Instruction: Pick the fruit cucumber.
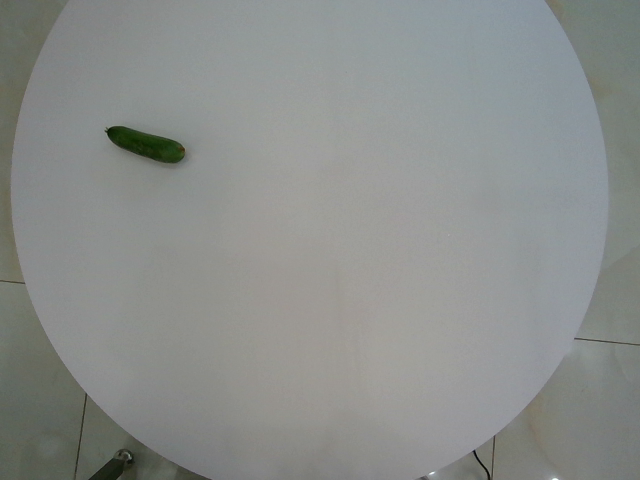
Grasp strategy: vertical